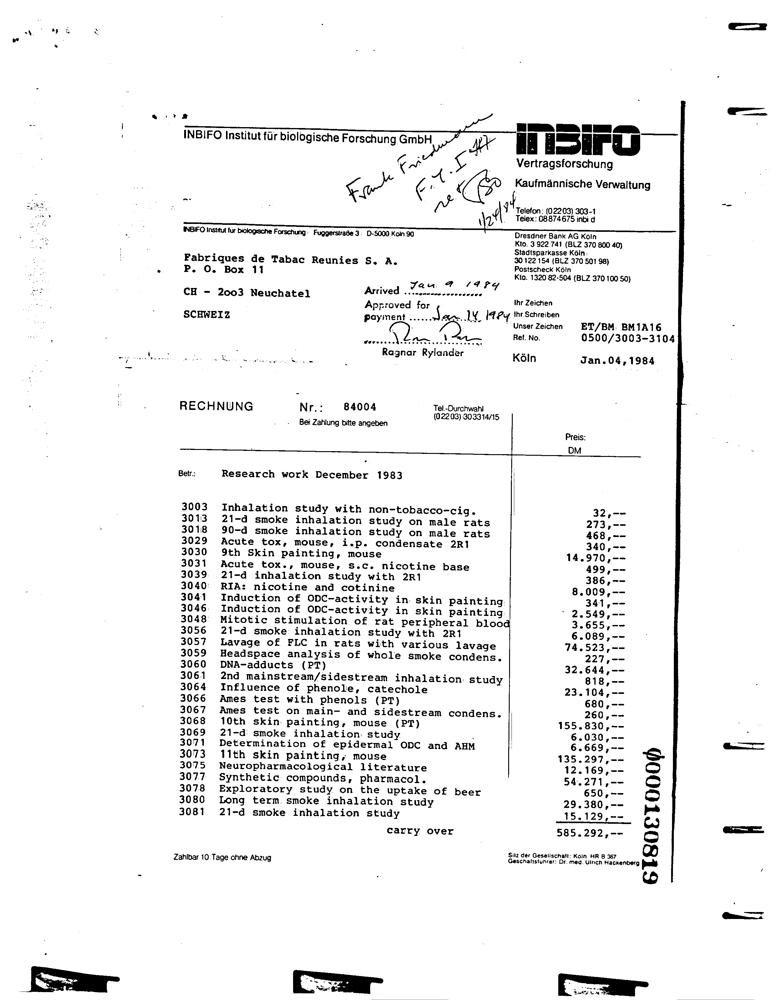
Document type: Invoice